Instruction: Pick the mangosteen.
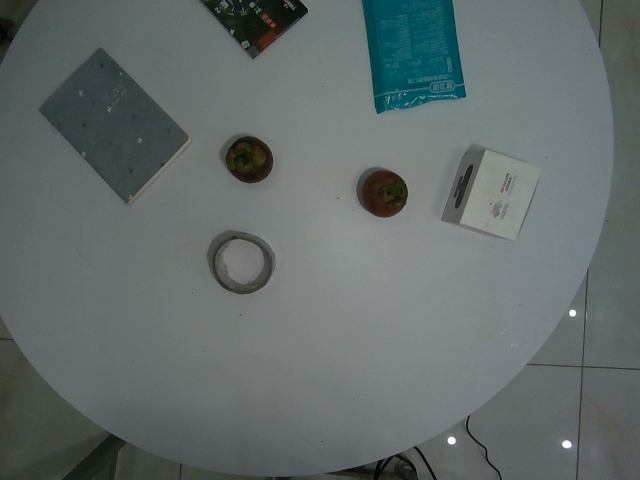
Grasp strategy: vertical